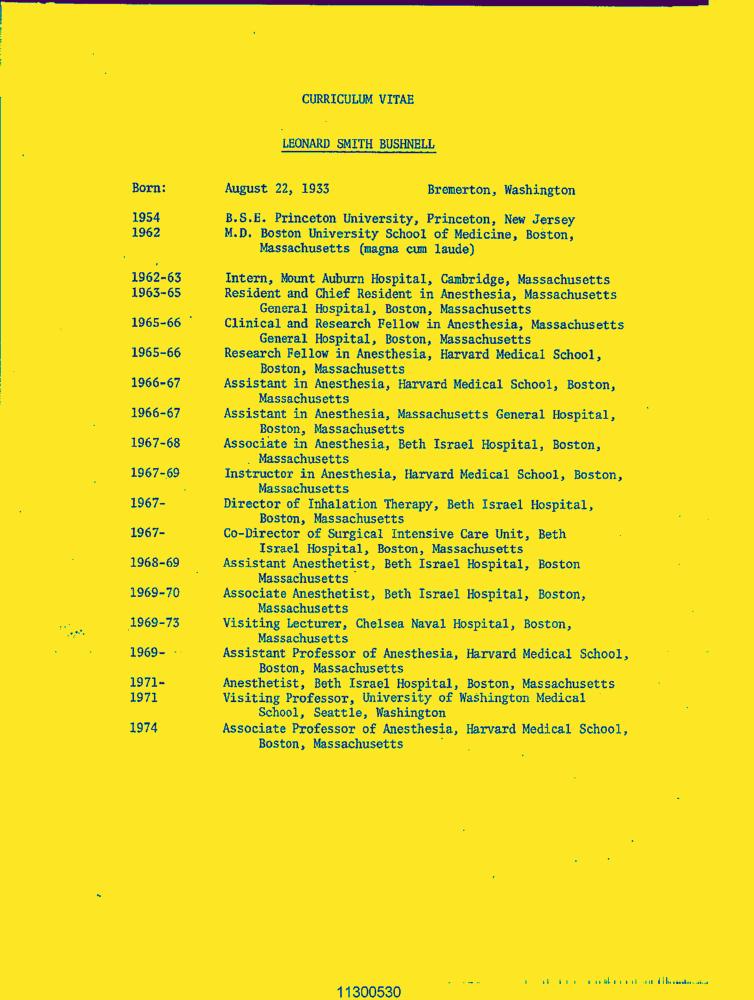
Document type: Resume-Doc